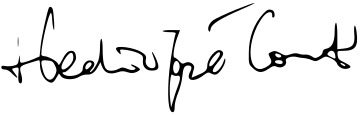
Signature of: pedro josé conti